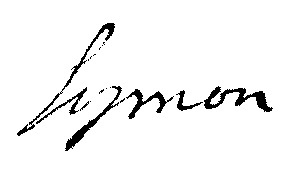
Signature of: françois étienne symon